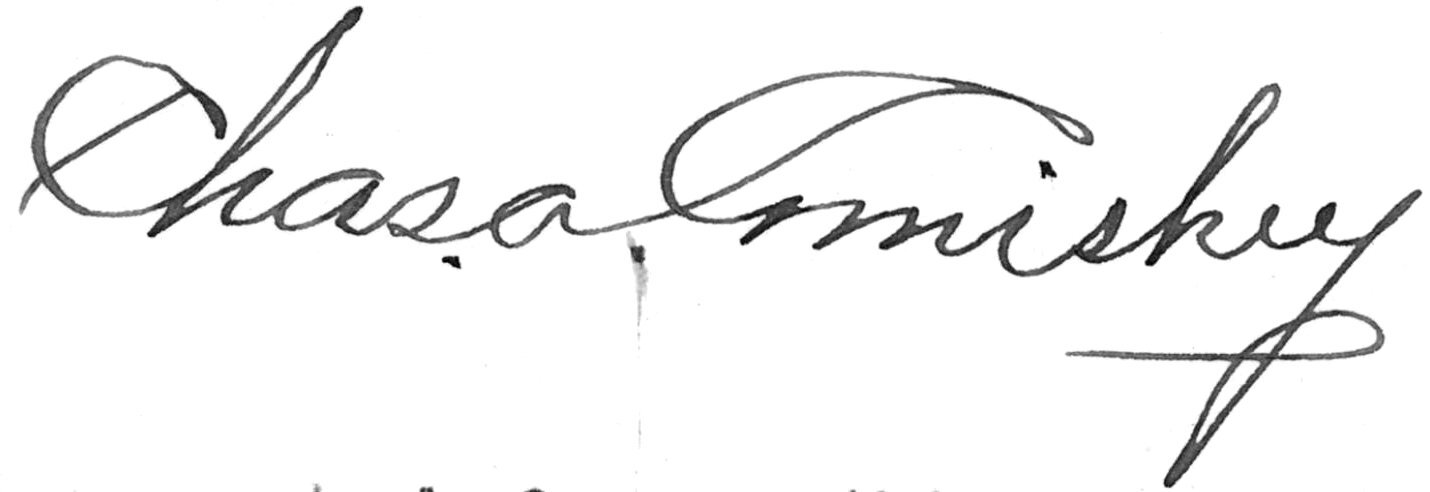
Signature of: charles comiskey